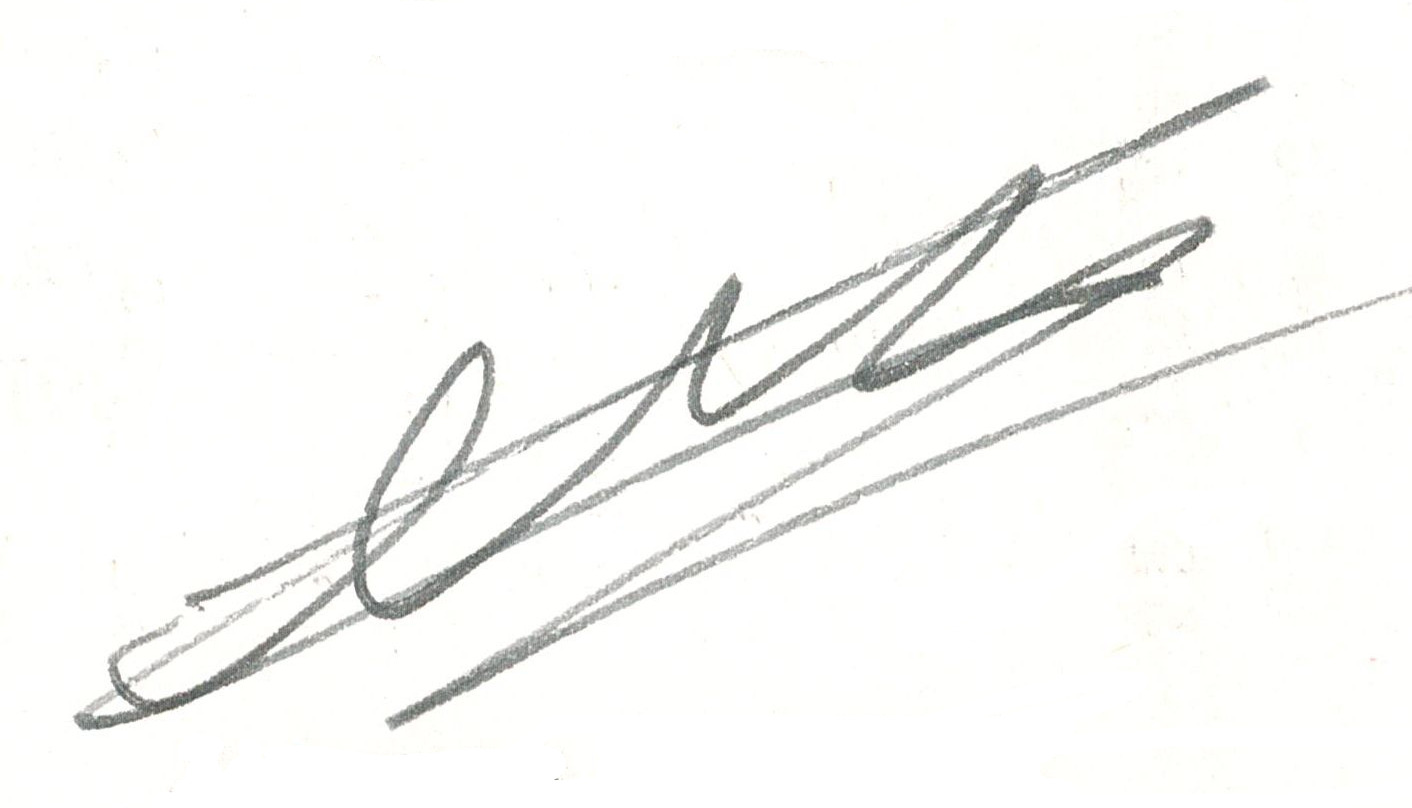
Signature of: jacques coupet